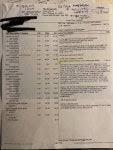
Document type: Invoice